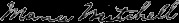
Signature of: maria mitchell